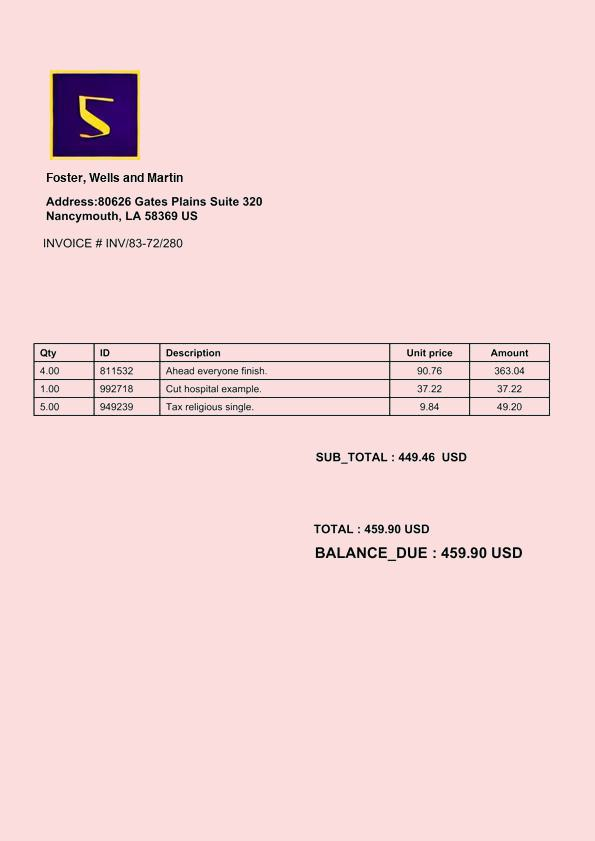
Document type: Invoice